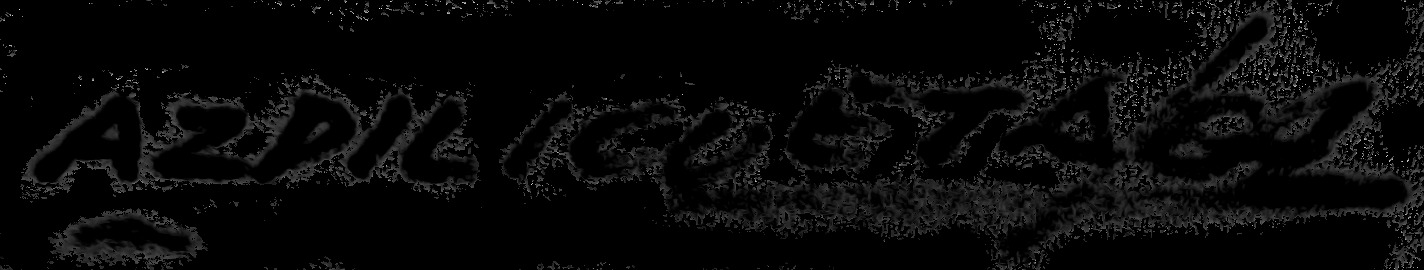
Signature of: josé abad azpilicueta